Question: Talk about the condition:
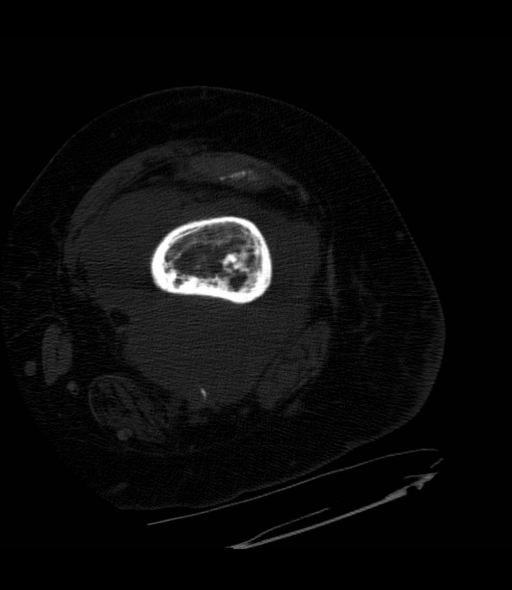
Answer: The disease is discussed as: Osteomyelitis, an infectious process that produces bony destruction, can be limited to a single area of bone or can involve multiple areas, including the marrow, cortex, periosteum, and surrounding soft tissue.  Osteomyelitis may spread by a hematogenous route, from a contiguous contaminated source (e.g. following trauma, bone surgery, or joint replacement), or be a complication of vascular insufficiency (predominantly in diabetic patients).  Staphylococcus aureus is by far the common pathogen causing osteomyelitis.  The infection may be acute or chronic; acute infections tend to evolve over several days to weeks. Acute infection may resolve with appropriate treatment. Osteomyelitis that is untreated or insufficiently treated may give rise to a chronic infection which may be characterized by a sequestrum (necrotic bone, bacteria, and granulation tissue that have been walled off by new reactive bone or fibrous tissue).  Chronic osteomyelitis is also characterized by the persistence of microorganisms, low-grade inflammation, and fistulous tracts.  Recurrent osteomyelitis in the same area along with the presence of fever is indicative of a chronic infection.  The diagnosis of osteomyelitis is based on clinical, laboratory, and imaging findings, and when possible, identification of the offending organism by blood culture or direct bone biopsy.

Plain radiographs should be the first imaging modality for evaluating osteomyelitis. Initially they may be normal or only show periosteal reaction and soft tissue swelling.  Bone destruction (osteolytic foci on the radiographs) may not be visible until 10-21 days after the infection has begun.  With chronicity, reactive osteosclerosis as well as areas of osteolysis and sequestra and involucra may occur. Differentiation of acute osteomyelitis from inactive chronic osteomyelitis can be difficult, but certain indications on the radiograph aid in distinguishing between the two, including a change from a previous radiograph, poorly defined areas of osteolysis,  and thin and linear periostitis.  Although CT is useful for evaluating cortical destruction, sequestration, cloacae, and bone and soft tissue abscesses,  MR imaging (T1-weighted, T2-weighted with fat sat and post contrast sequences) is the best modality for evaluating osteomyelitis, cellulitis and areas of necrosis for debridement. Tc 99m –bone scintigraphy may also be useful for diagnosing osteomyelitis but does not have the resolution of MRI.  Dual isotope bone-granulocyte scintigraphy (Tc 99m MDP)bone and white blood cells labeled with Indium-111) has a high sensitivity (84%) and specificity (71%) in detecting areas of acute infection. However, MRI has increased sensitivity and accuracy in the detection of osteomyelitis as compared to three-phase bone scintigraphy.  In cases of acute osteomyelitis, the process is identified as area(s) of low signal intensity on T1-weighted images and high signal intensity images in the medullary canal on fat-saturated T2-weighted  MR images or STIR (short tau inversion recovery) MR images. Cellulitis shows similar findings (low-signal-intensity  foci on T1-weighted MR images and high-signal-intensity foci on fat-saturated T2-weighted or STIR MR images). Contrast-enhanced T1-weighted  MR imaging shows not only the enhancement of areas of osteomyelitis and cellulitis, but also shows non-enhancing areas of necrosis important for debridement.  Active and inactive phases of osteomyelitis may be differentiated by periosteal bone formation with subperiosteal fluid and by areas of high signal intensity areas on T2-weighted and STIR MR images that enhance after contrast media.  Bone sclerosis is low signal intensity on MR sequences. Abscesses and tracts can also be demonstrated on MRI.  For definitive histologic diagnosis, fluoroscopy and/or CT is used to biopsy appendicular and axial lesions and fluoroscopy can be sometimes use for biopsying appendicular lesions. Deep abscesses can be drained with CT guidance and superficial abscesses with sonographic or CT guidance.